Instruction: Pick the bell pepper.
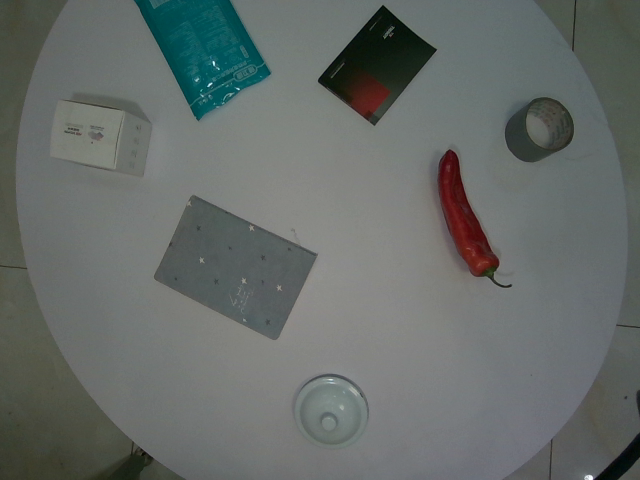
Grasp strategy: vertical